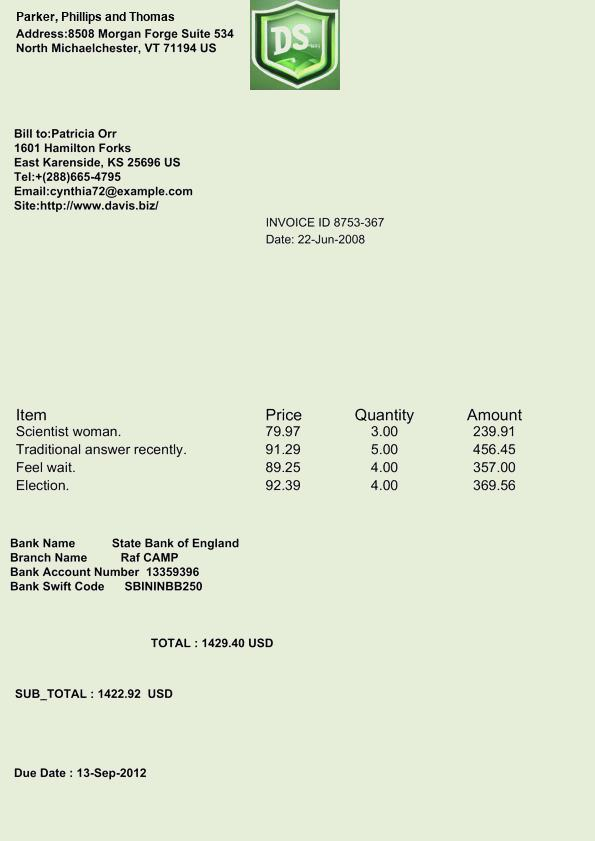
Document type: Invoice